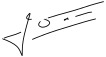
Signature of: jean claude trichet